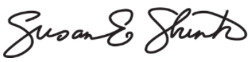
Signature of: sue shink